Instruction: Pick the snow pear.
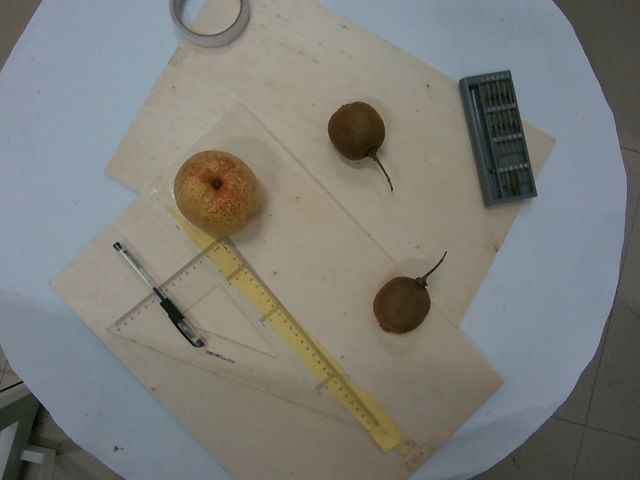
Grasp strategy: vertical